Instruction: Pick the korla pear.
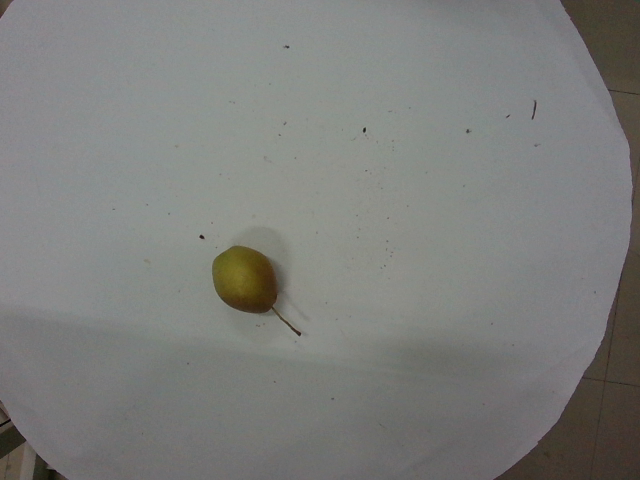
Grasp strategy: vertical